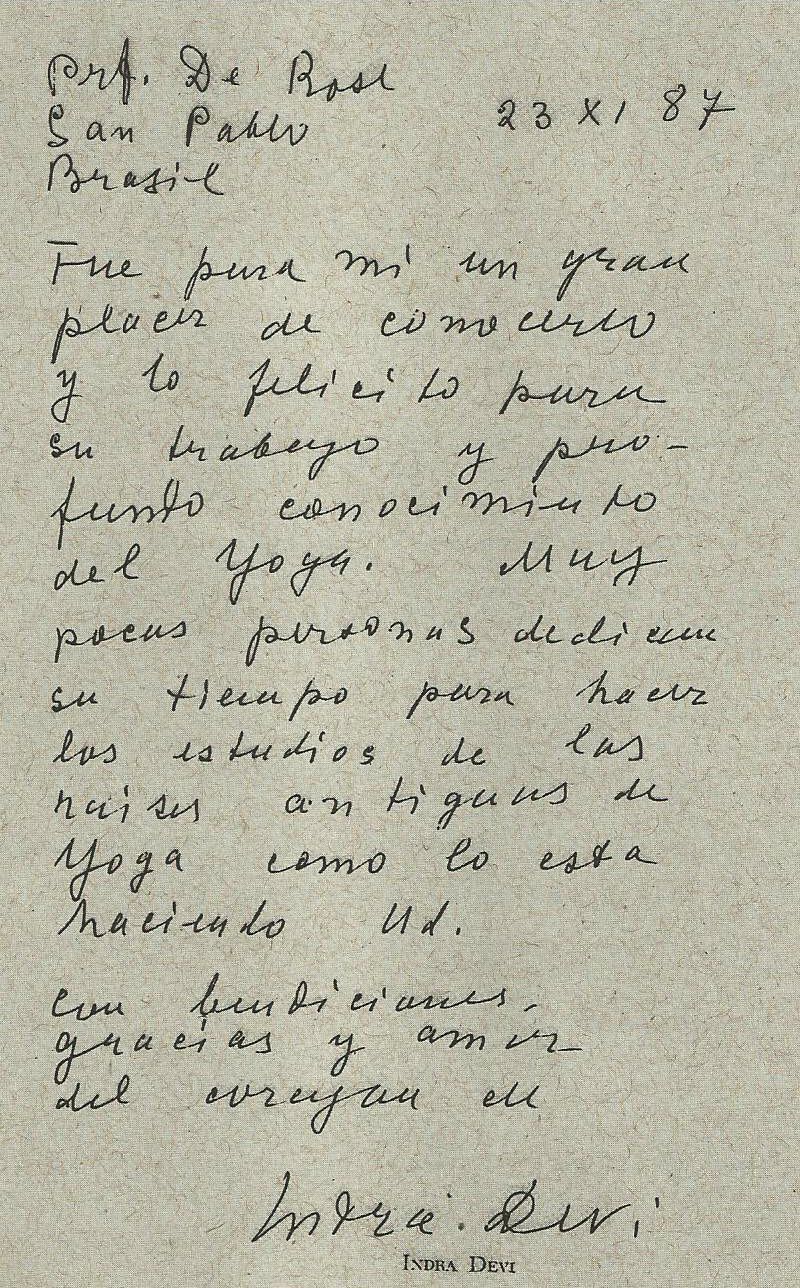
Signature of: indra devi